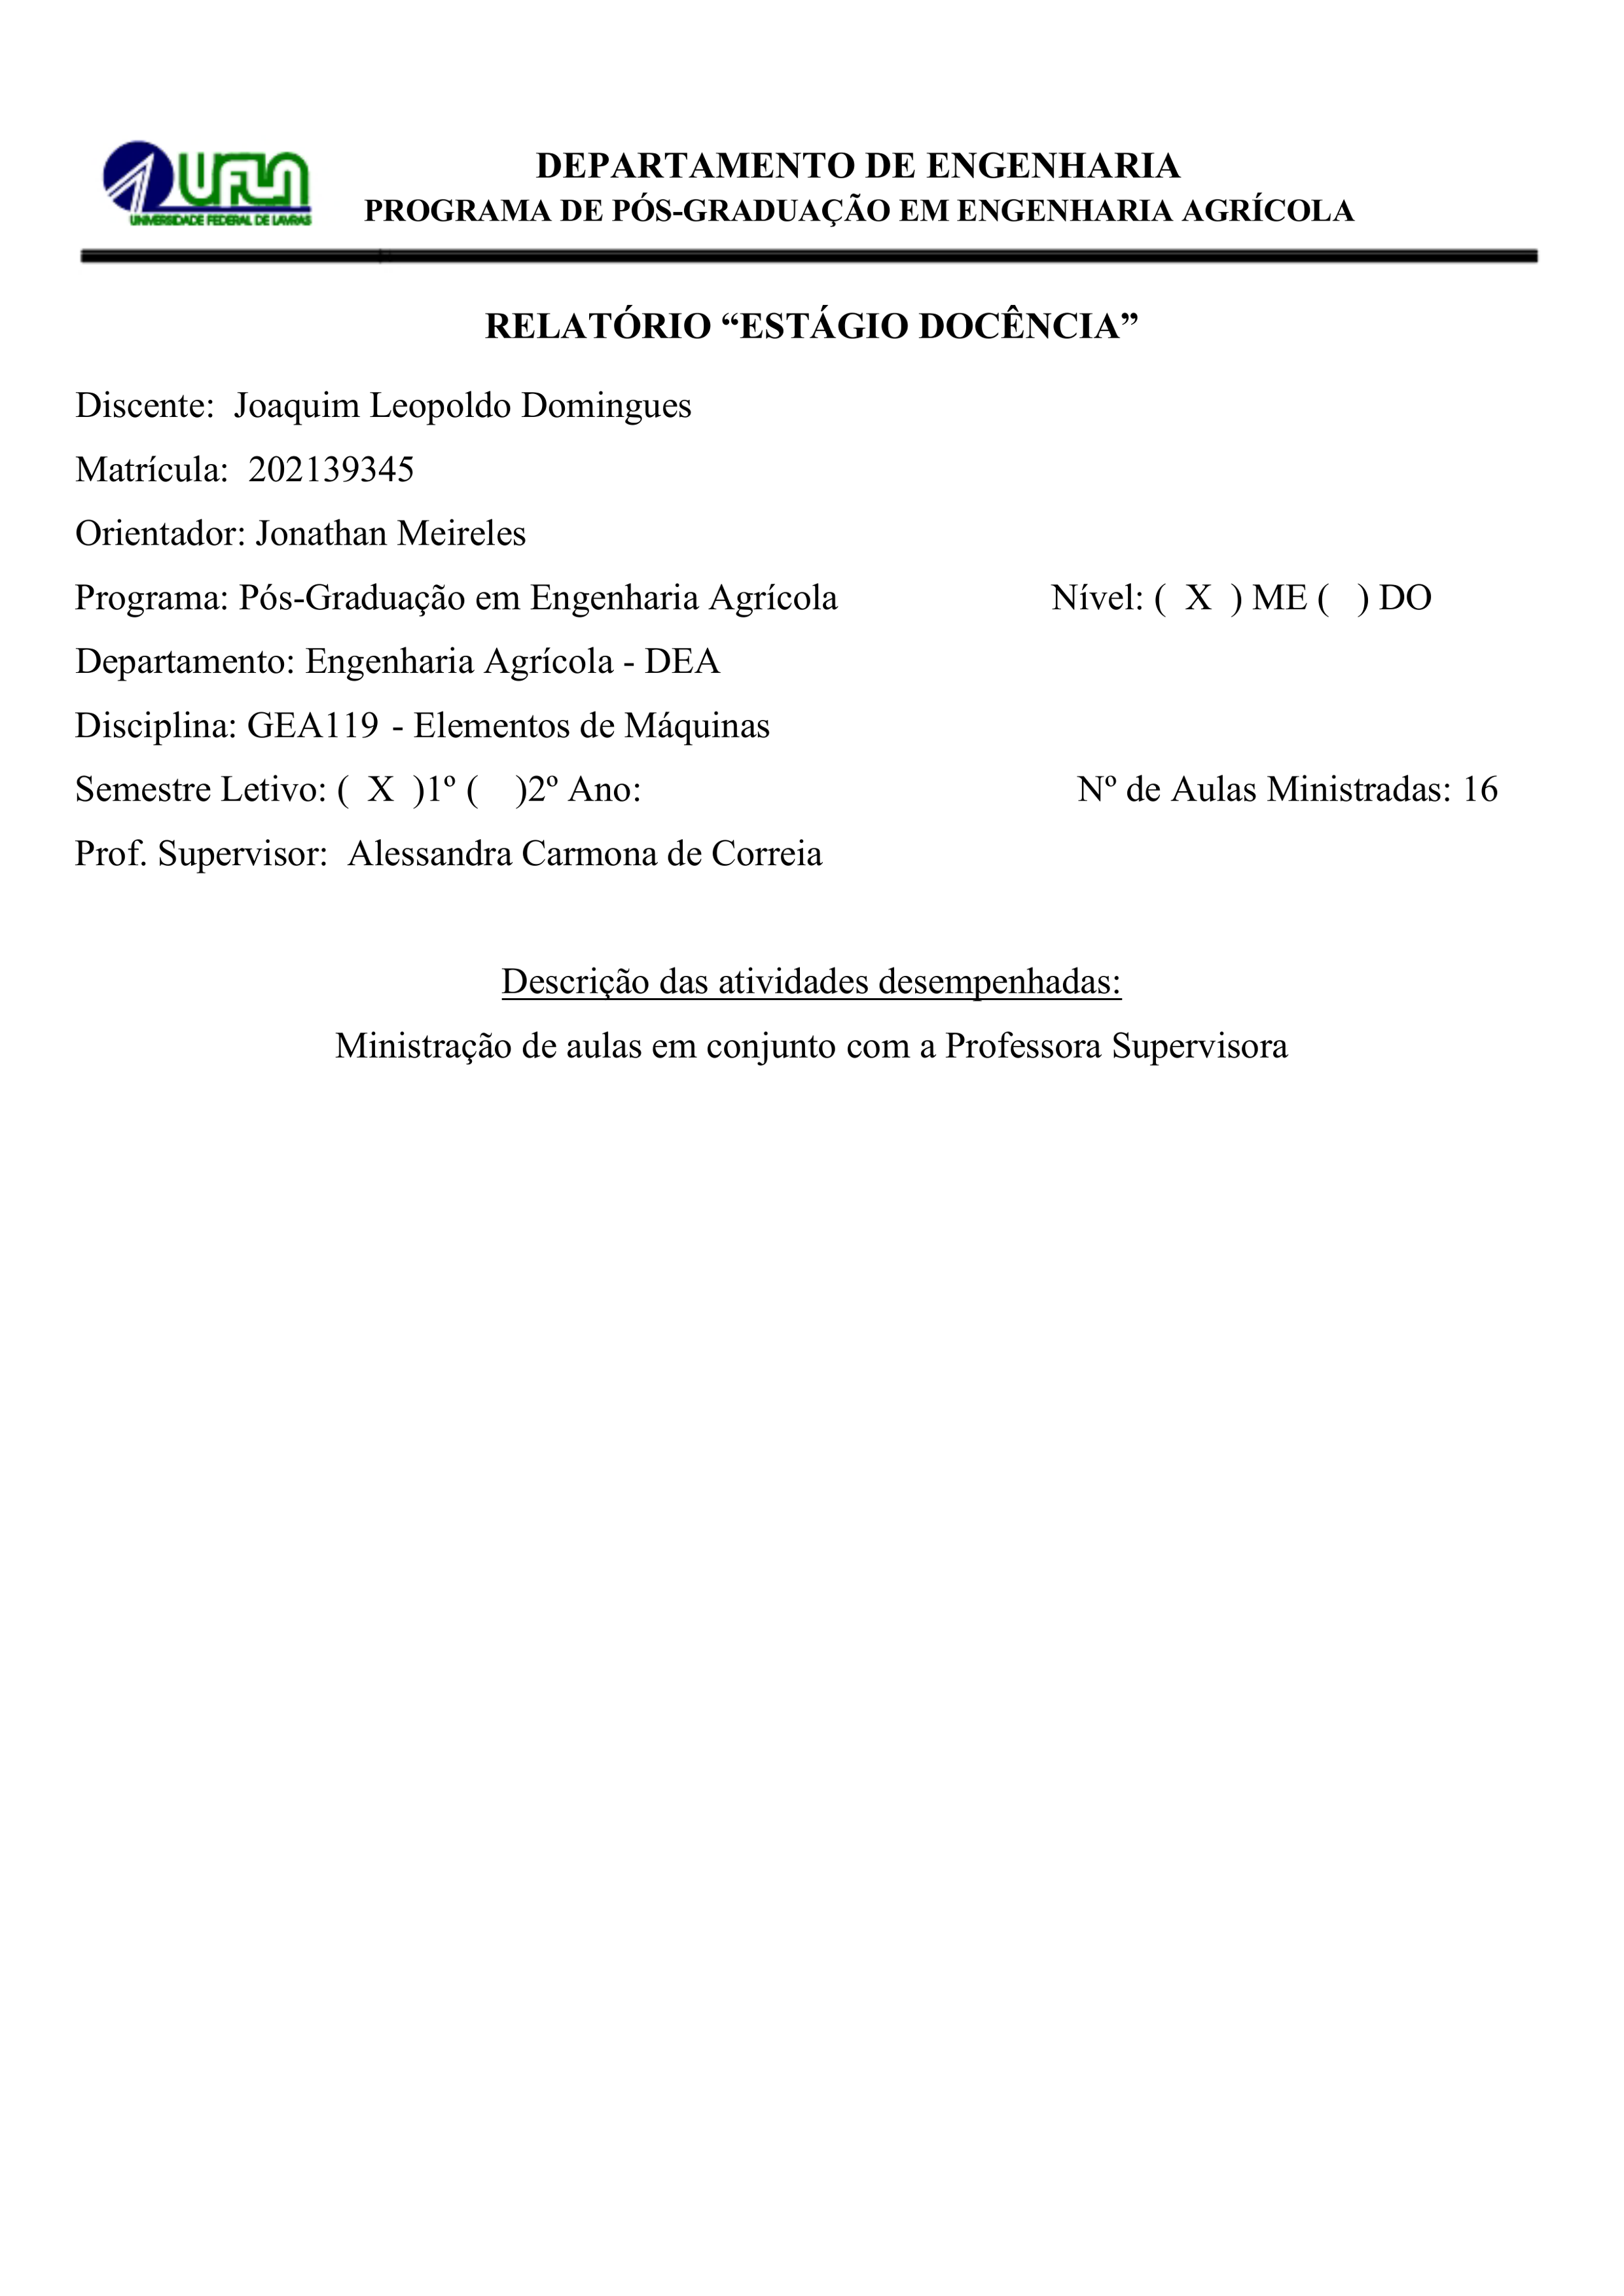
UFLA
DEPARTAMENTO DE ENGENHARIA
PROGRAMA DE PÓS-GRADUAÇÃO EM ENGENHARIA AGRÍCOLA
UNIVERSIDADE FEDERAL DE LAVRAS
RELATÓRIO “ESTÁGIO DOCENCIA”
Discente:
Joaquim Leopoldo Domingues
Matrícula:
202139345
Orientador:
Jonathan Meireles
Nível:
( )DO
ME
(X)
Programa:
Pós-Graduação em Engenharia Agrícola
Departamento:
Engenharia Agrícola - DEA
Disciplina:
GEAI19 - Elementos de Máquinas
Semestre Letivo:
1º
(X)
() 2º
Ano:
Nº de Aulas Ministradas:
16
Prof. Supervisor:
Alessandra Carmona de Correia
Descrição das atividades desempenhadas:
Ministração de aulas em conjunto com a Professora Supervisora